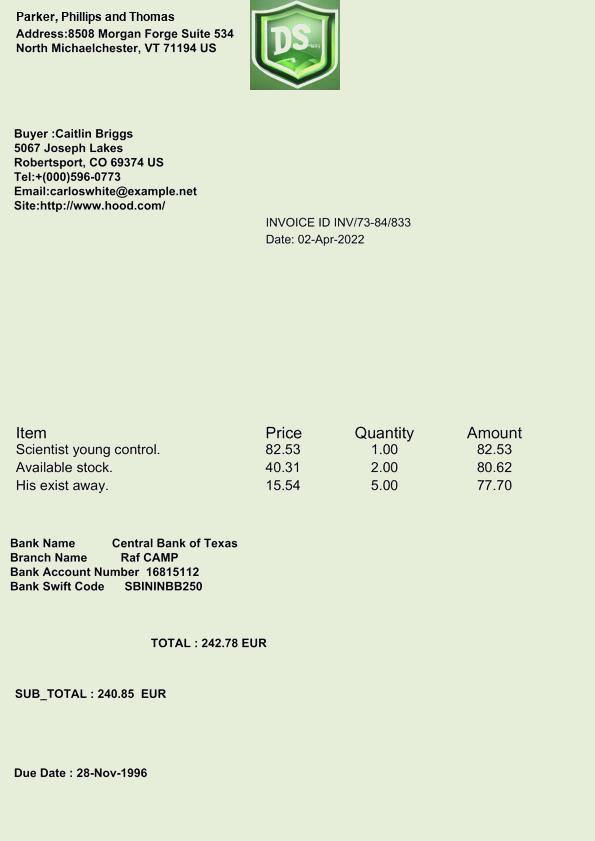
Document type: Invoice